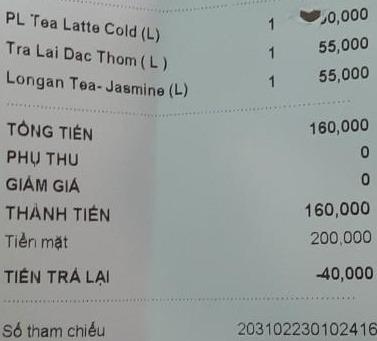
<table>
<tr>
<td>PL Tea Latte Cold (L)</td>
<td>1</td>
<td>80,000</td>
</tr>
<tr>
<td>Tra Lai Dac Thom (L)</td>
<td>1</td>
<td>55,000</td>
</tr>
<tr>
<td>Longan Tea- Jasmine (L)</td>
<td>1</td>
<td>55,000</td>
</tr>
</table>

TỔNG TIỀN 160,000
PHỤ THU 0
GIẢM GIÁ 0
THÀNH TIỀN 160,000
Tiền mặt 200,000
TIỀN TRẢ LẠI -40,000

Số tham chiếu 203102230102416